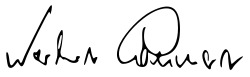
Signature of: norbert lammert